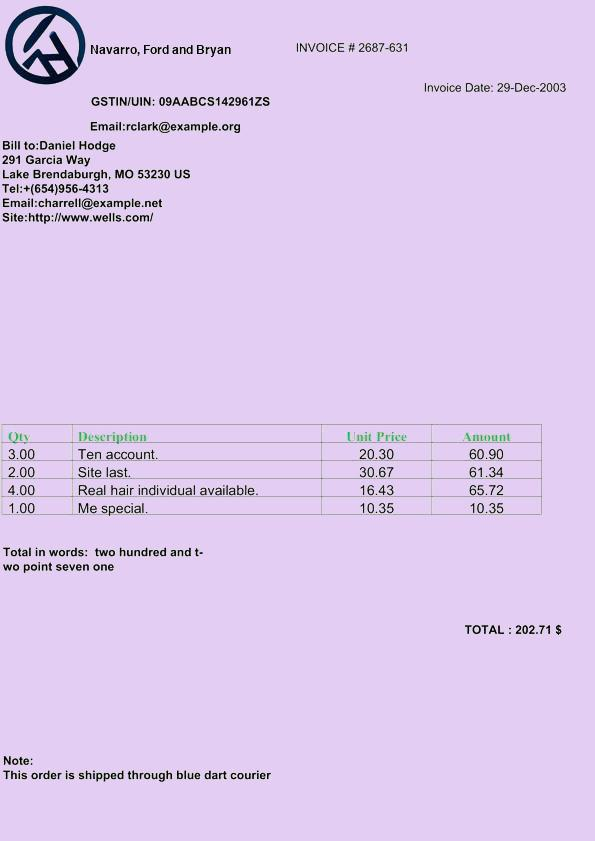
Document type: Invoice